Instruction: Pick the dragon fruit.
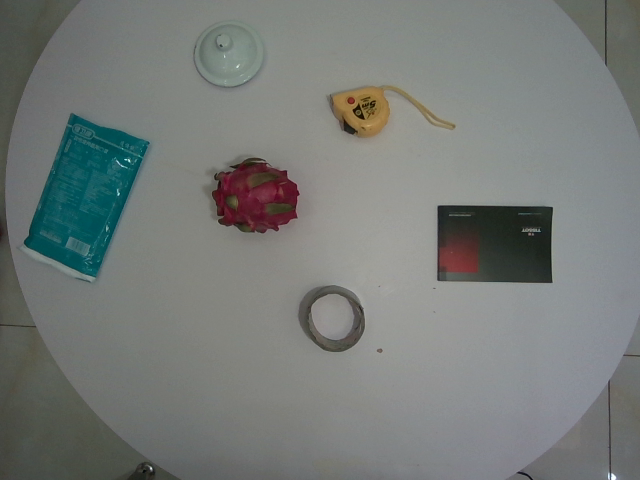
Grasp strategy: vertical